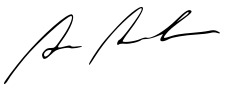
Signature of: ben bernanke